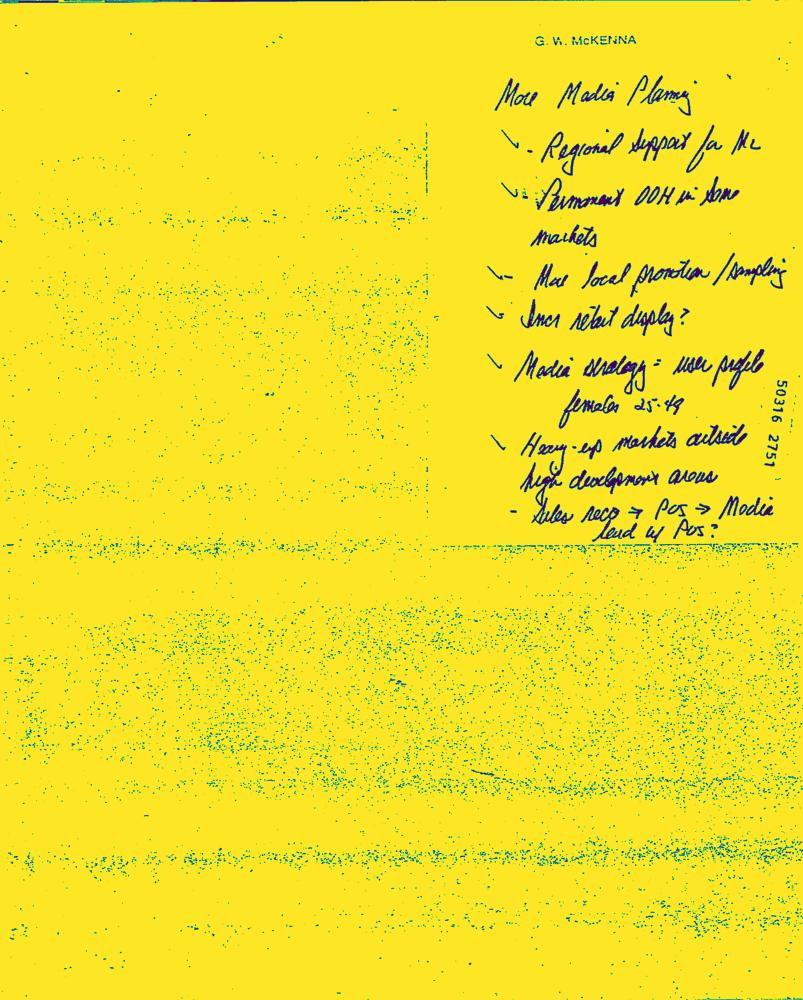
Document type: Hand-Written